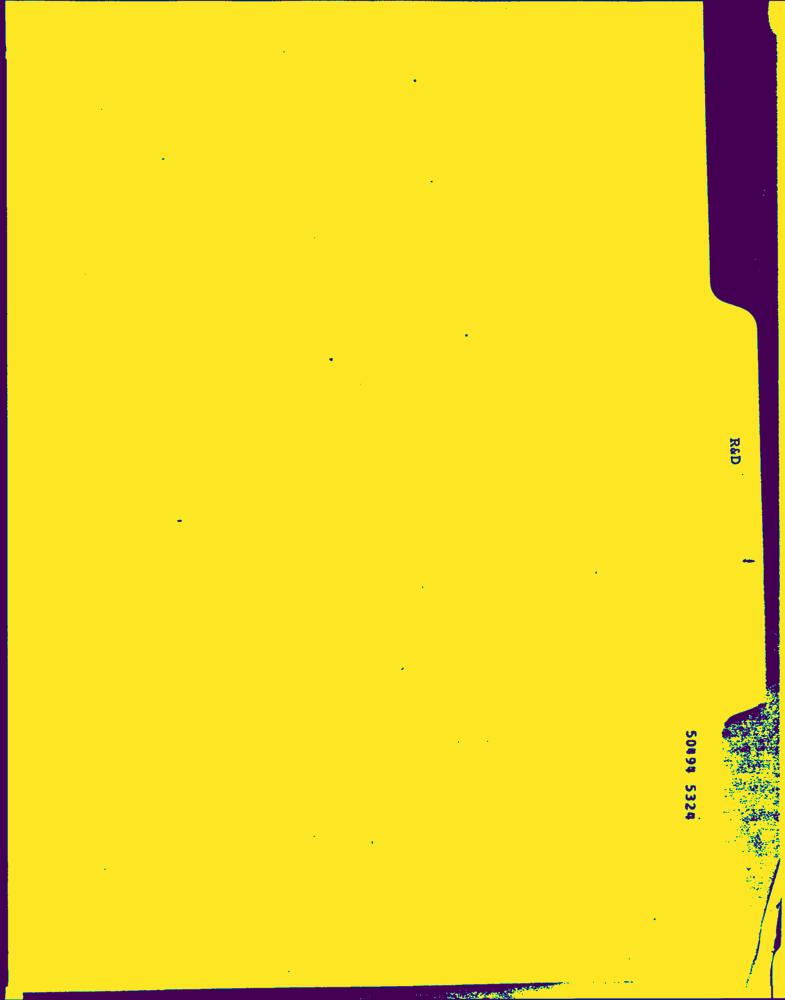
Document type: Hand-Written